Question: How is the history relevant to the case?
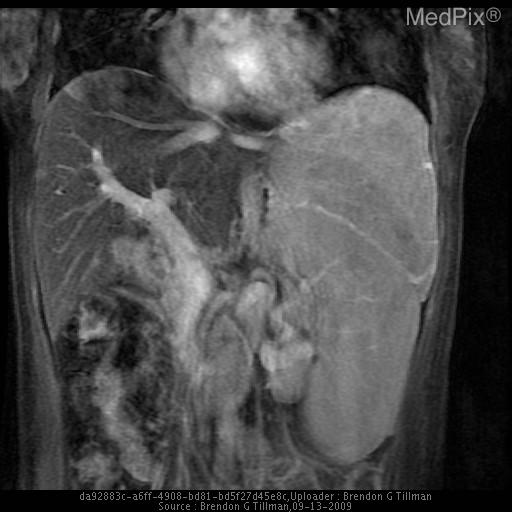
Answer: The patient's history of 28 y/o woman with no significant medical hx only taking OCP presented with dysuria, polyuria, & left flank pain. is key in understanding the case.